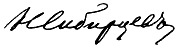
Signature of: nikolay sibirtsev